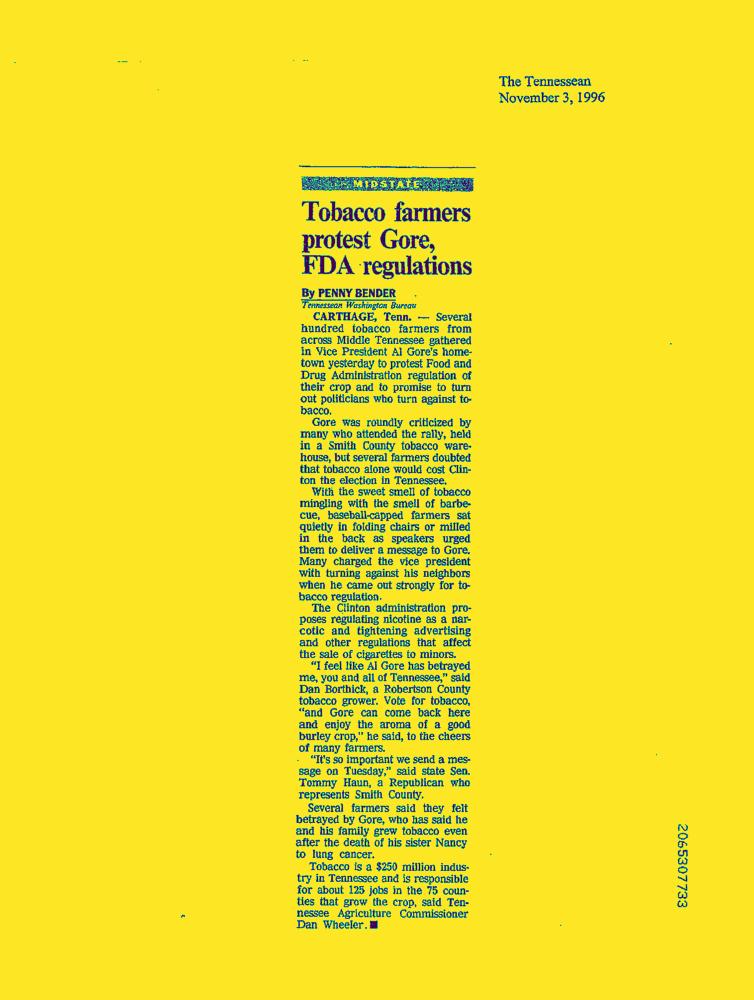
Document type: News-Article